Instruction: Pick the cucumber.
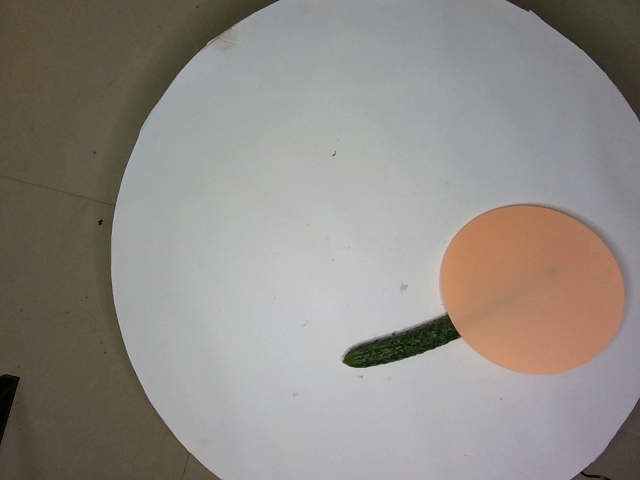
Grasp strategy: vertical